Question: What was observed in the imaging?
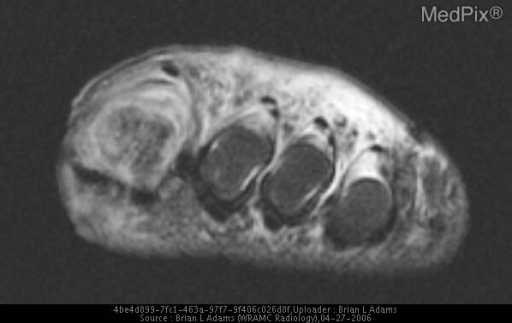
Answer: The imaging shows Anteroposterior and oblique radiographs of the left foot show severe osteopenia of the bones of the foot and ankle, as well as extensive calcifications of the visualized arteries of the foot.  There is erosion of the medial aspect of the head of the first metatarsal and thickening of the adjacent medial soft tissues.  Additionally, there is ulceration (1.2 cm in length) in the superficial soft tissues medial to the head of the first metatarsal.  Also radiographs showed incidental findings of metatarsus primus varus with hallux valgus deformities.

T1-weighted, axial MR images of the left foot show extensive areas of low-signal intensity around the head of the first metatarsal and the medial soft tissues.

Fast spin echo (FSE), T2-weighted with fat saturation, axial MR images of the left foot and short tau inversion recovery (STIR) sagittal MR images show that areas of low-signal intensity on T1-weighted MR images (the soft tissues) become areas of high-signal intensity.  There are also areas of high-signal intensity in the head of the first metatarsal and the distal metaphysis and in the tibial (medial) sesamoid bone.  These fat-suppressed MR images also show areas of high-signal intensity in the plantar muscles.

Post-contrast T1-weighted with fat saturation MR images of the left foot in both the axial (not shown) and sagittal planes show enhancement of the head of the first metatarsal, the tibial sesamoid, and surrounding soft tissues.  On post-contrast MR images, no necrosis in muscles or soft tissues, manifested by nonenhancing areas, are found.

These combined findings on fat-suppressed and contrast-enhanced MR images are consistent with myositis and cellulitis of the soft tissues and osteomyelitis of the head of the first metatarsal and tibial sesamoid.  The tendons of the tarsus and foot are normal. Fast spin echo (FSE), T2-weighted with fat saturation, axial MR image showing that areas of low-signal intensity on T1-weighted MR images (the soft tissues) become areas of high-signal intensity.  There are also areas of high-signal intensity in the head of the first metatarsal..